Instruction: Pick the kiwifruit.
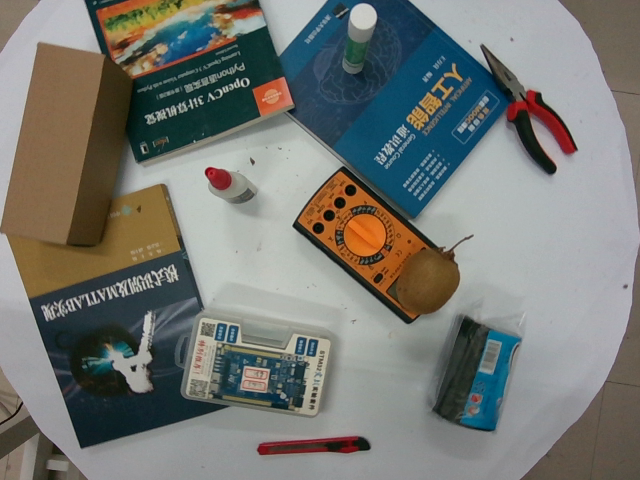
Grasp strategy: vertical